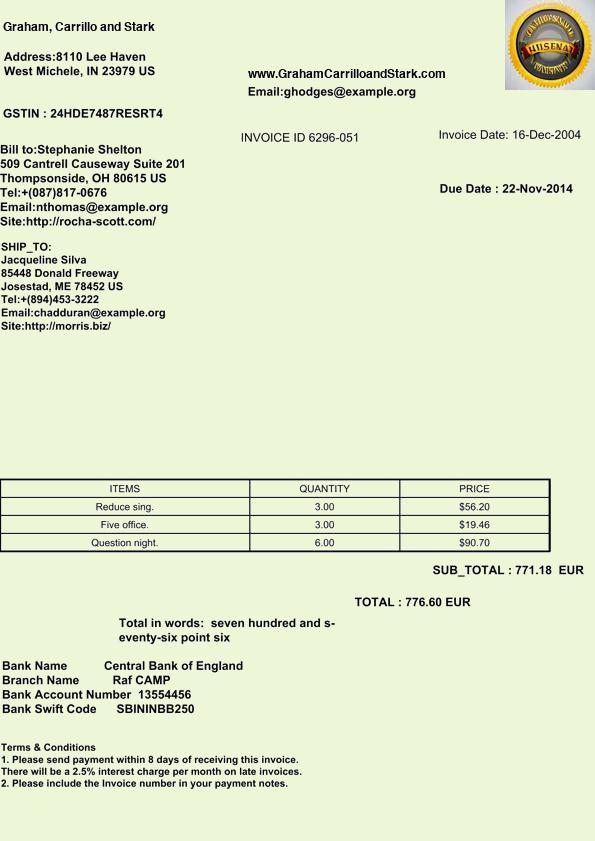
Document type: Invoice